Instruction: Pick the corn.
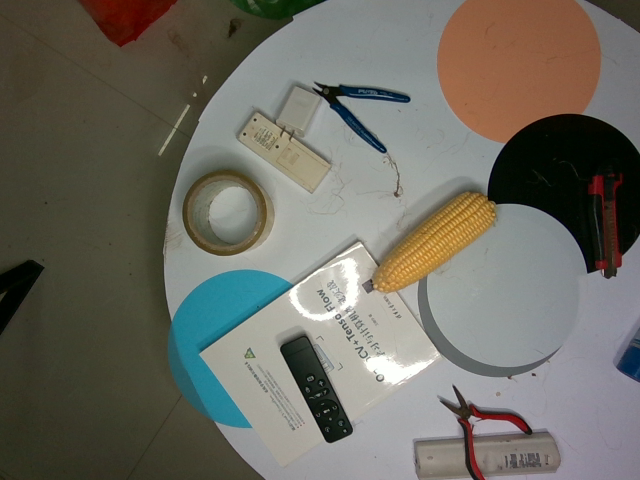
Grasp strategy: vertical